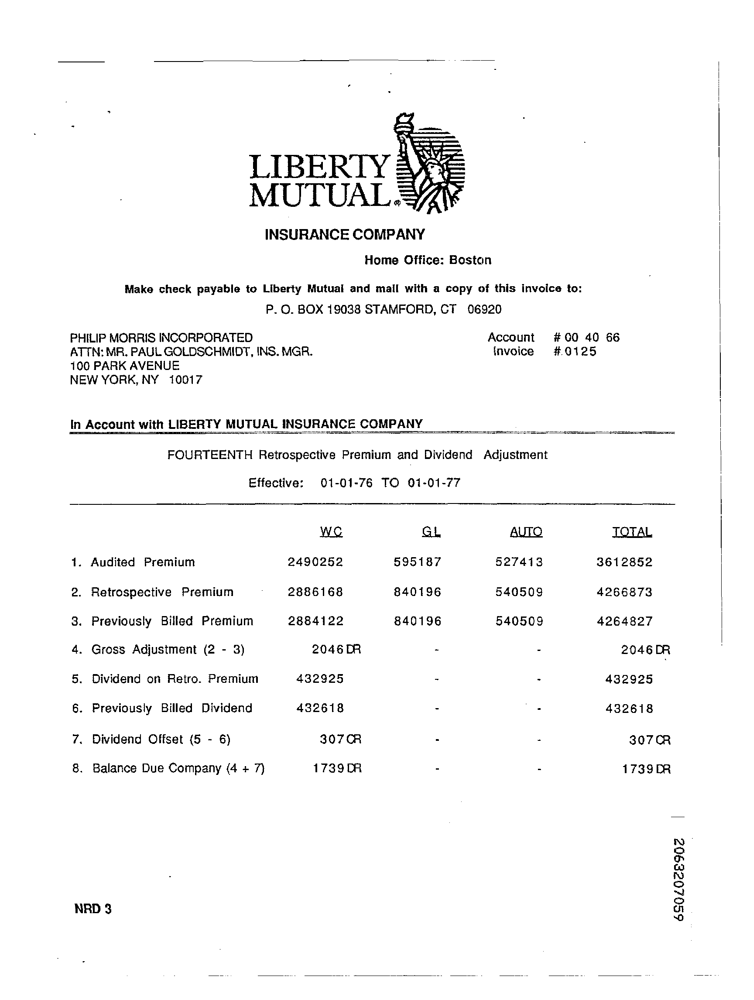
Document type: Invoice